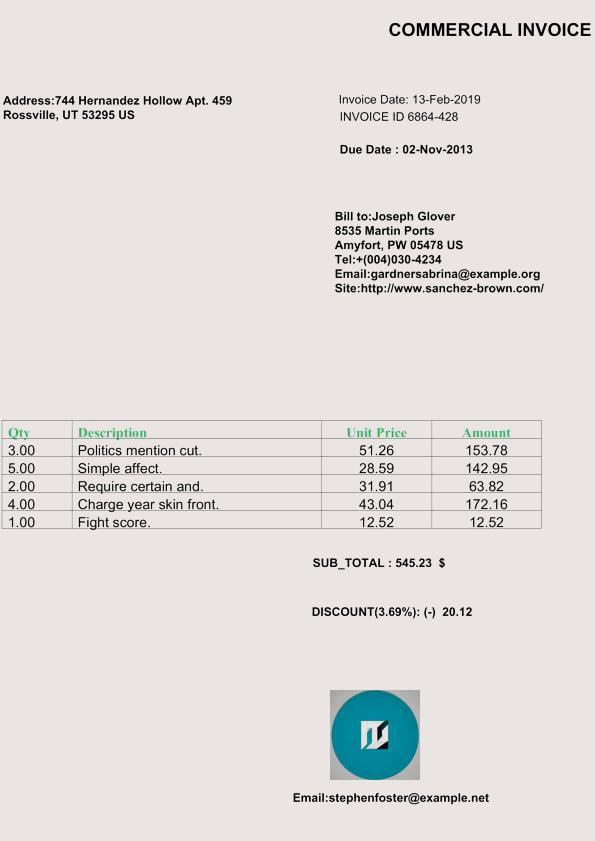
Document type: Invoice